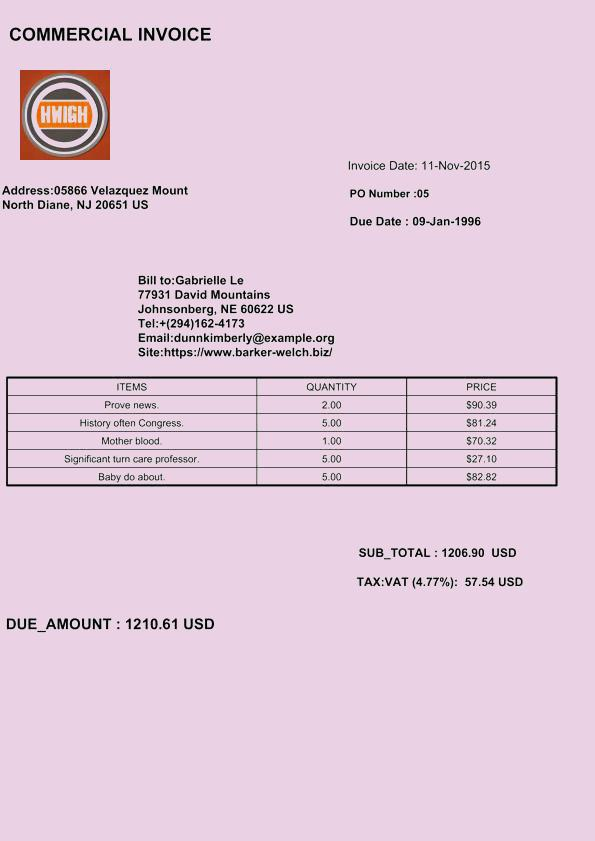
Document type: Invoice